Question: What is the suspected problem?
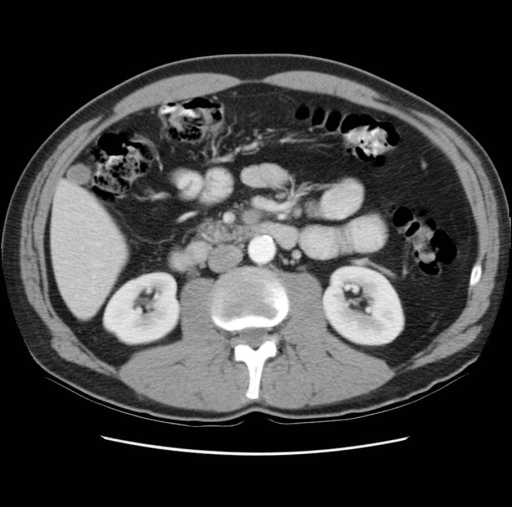
Answer: The findings suggest Abdominal CT (with contrast):1.  Mild stranding focally in the lesser sac, medial to the second portion of the duodenum, anterior to the third portion of the duodenum, posterior to the pancreas and just inferior to the pancreatic head, with mild stranding adjacent to the SMA.2.  Possible mild narrowing of the third portion of the duodenum between the SMA and aorta.Addendum: Small thrombus within the proximal portion of the SMA.  Distal to this region the contrast is not as bright as the proximal SMA, with mild adjacent inflammatory changes adjacent to the SMA consistent with SMA Syndrome.. 1.  Mild stranding focally in the lesser sac, medial to the second portion of the duodenum, anterior to the third portion of the duodenum, posterior to the pancreas and just inferior to the pancreatic head, with mild stranding adjacent to the SMA.

2.  Possible mild narrowing of the third portion of the duodenum between the SMA and aorta.

Addendum: Small thrombus within the proximal portion of the SMA.  Distal to this region the contrast is not as bright as the proximal SMA, with mild adjacent inflammatory changes adjacent to the SMA consistent with SMA Syndrome.. The patient might have a history of 47 year old, with 12 day hx of steadily worsening, crampy abdominal pain.  Pt reported experiencing sudden onset of pain on the morning of 01 Jan and worsening over the course of day.  Pt presented to local ED and underwent CT and US (both negative), was diagnosed with viral vs bacterial gastroenteritits, and released.  Pt and family returned to his geographical home, however the pain did not subside, and pt presented to the local hospital 2 days later (9 days prior to current presentation).  Pt was seen in the family health clinic and was referred to GI for workup and treatment for gastric ulcer.  He was started on prevacid and zantac, and sent home.  H pylori test at that time was negative.  The pain did not improve over the course of the next several days, and steadily worsened.  He stated that eating made it worse, and that curling into a fetal position helped.  On the morning of 13 Jan he presented to the ED again, stating that the pain peaked the night before, and the pain is as low as it has been in days.  Negative nausea or vomiting.  + fever and chills on initial presentation 01Jan, however currently afebrile..